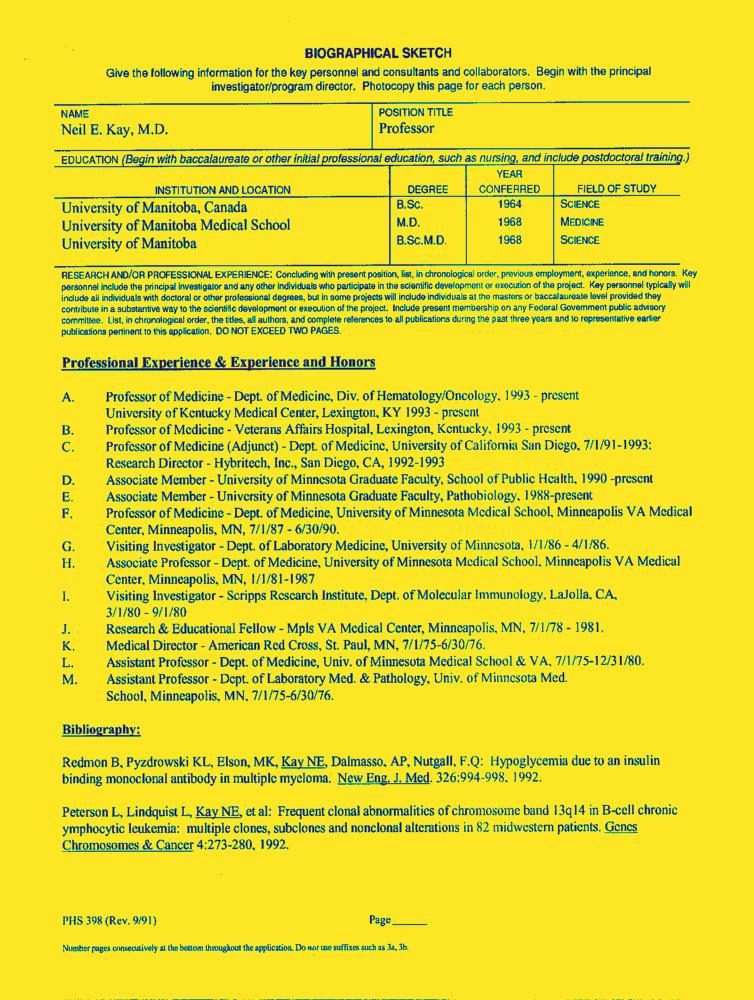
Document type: Resume-Doc